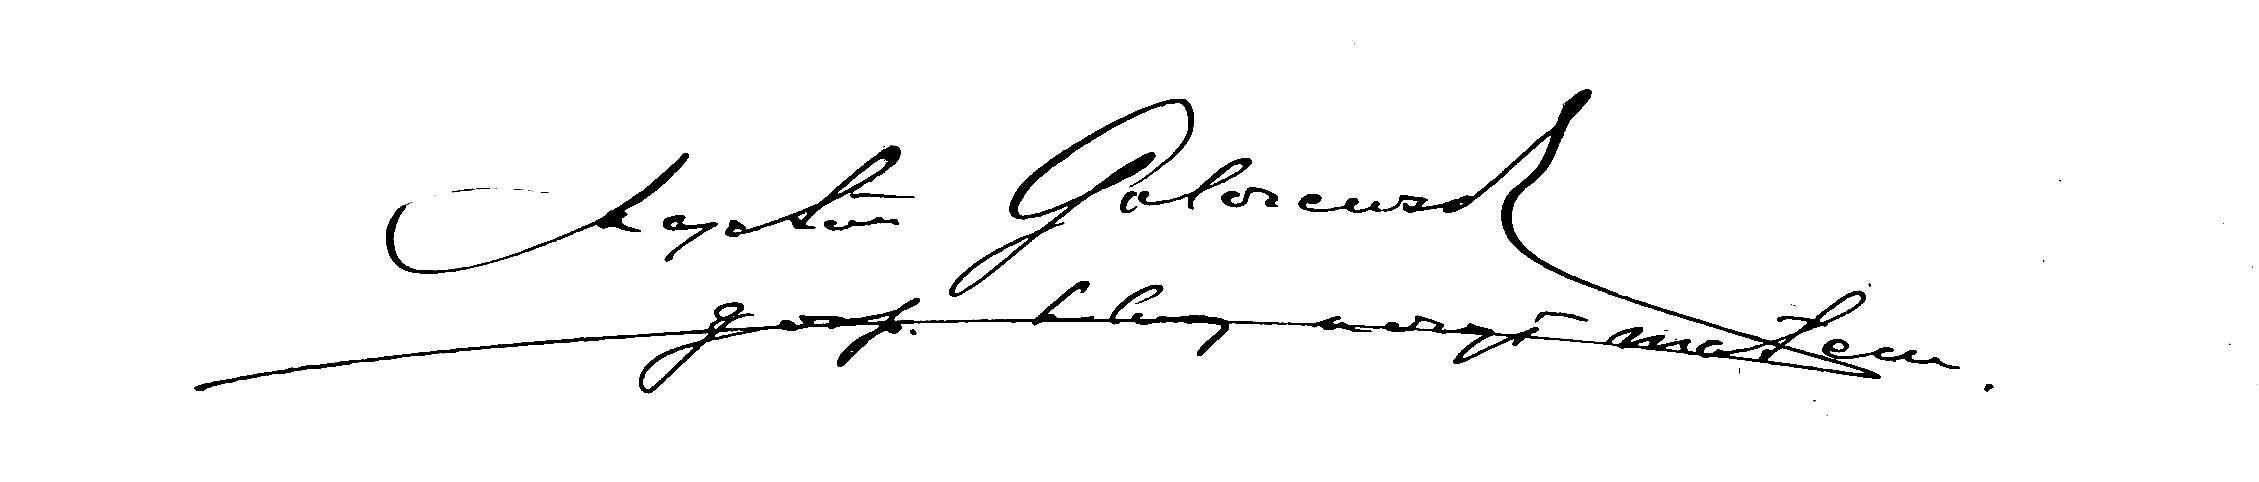
Signature of: kajetan golczewski